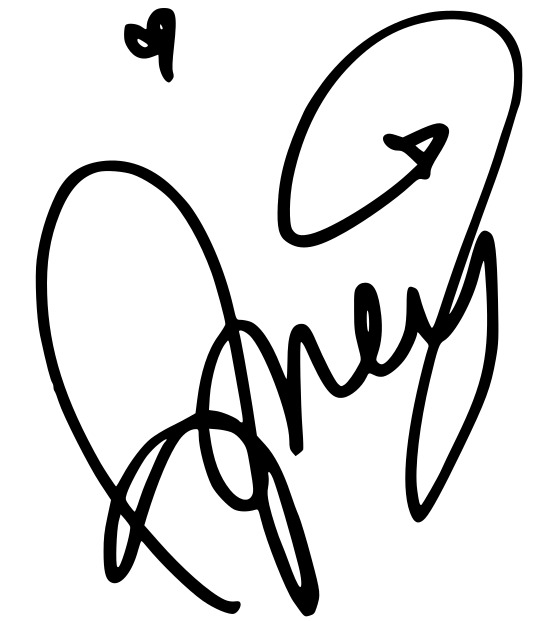
Signature of: ashley massaro